Question: In what way does the history help explain the case?
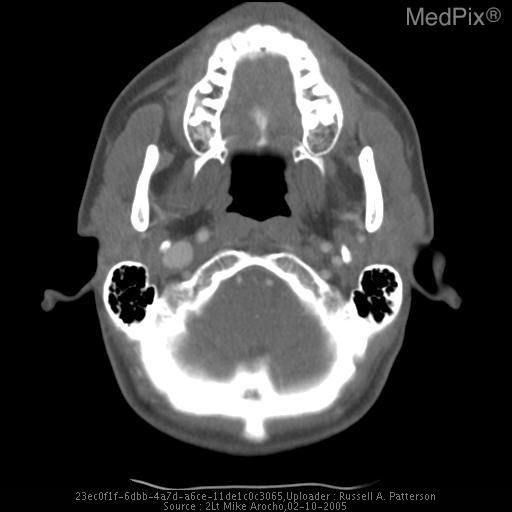
Answer: The patient's history of 27 yr old woman with c/o lymphadenopathy and fatigue for several months is key in understanding the case.